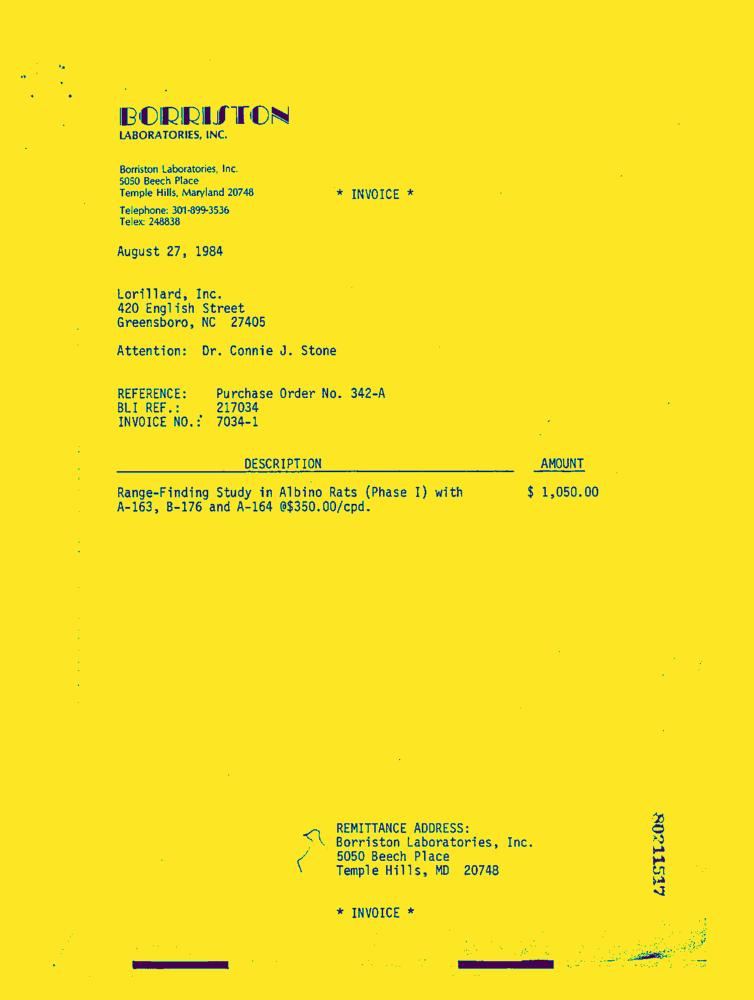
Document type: Invoice-Doc